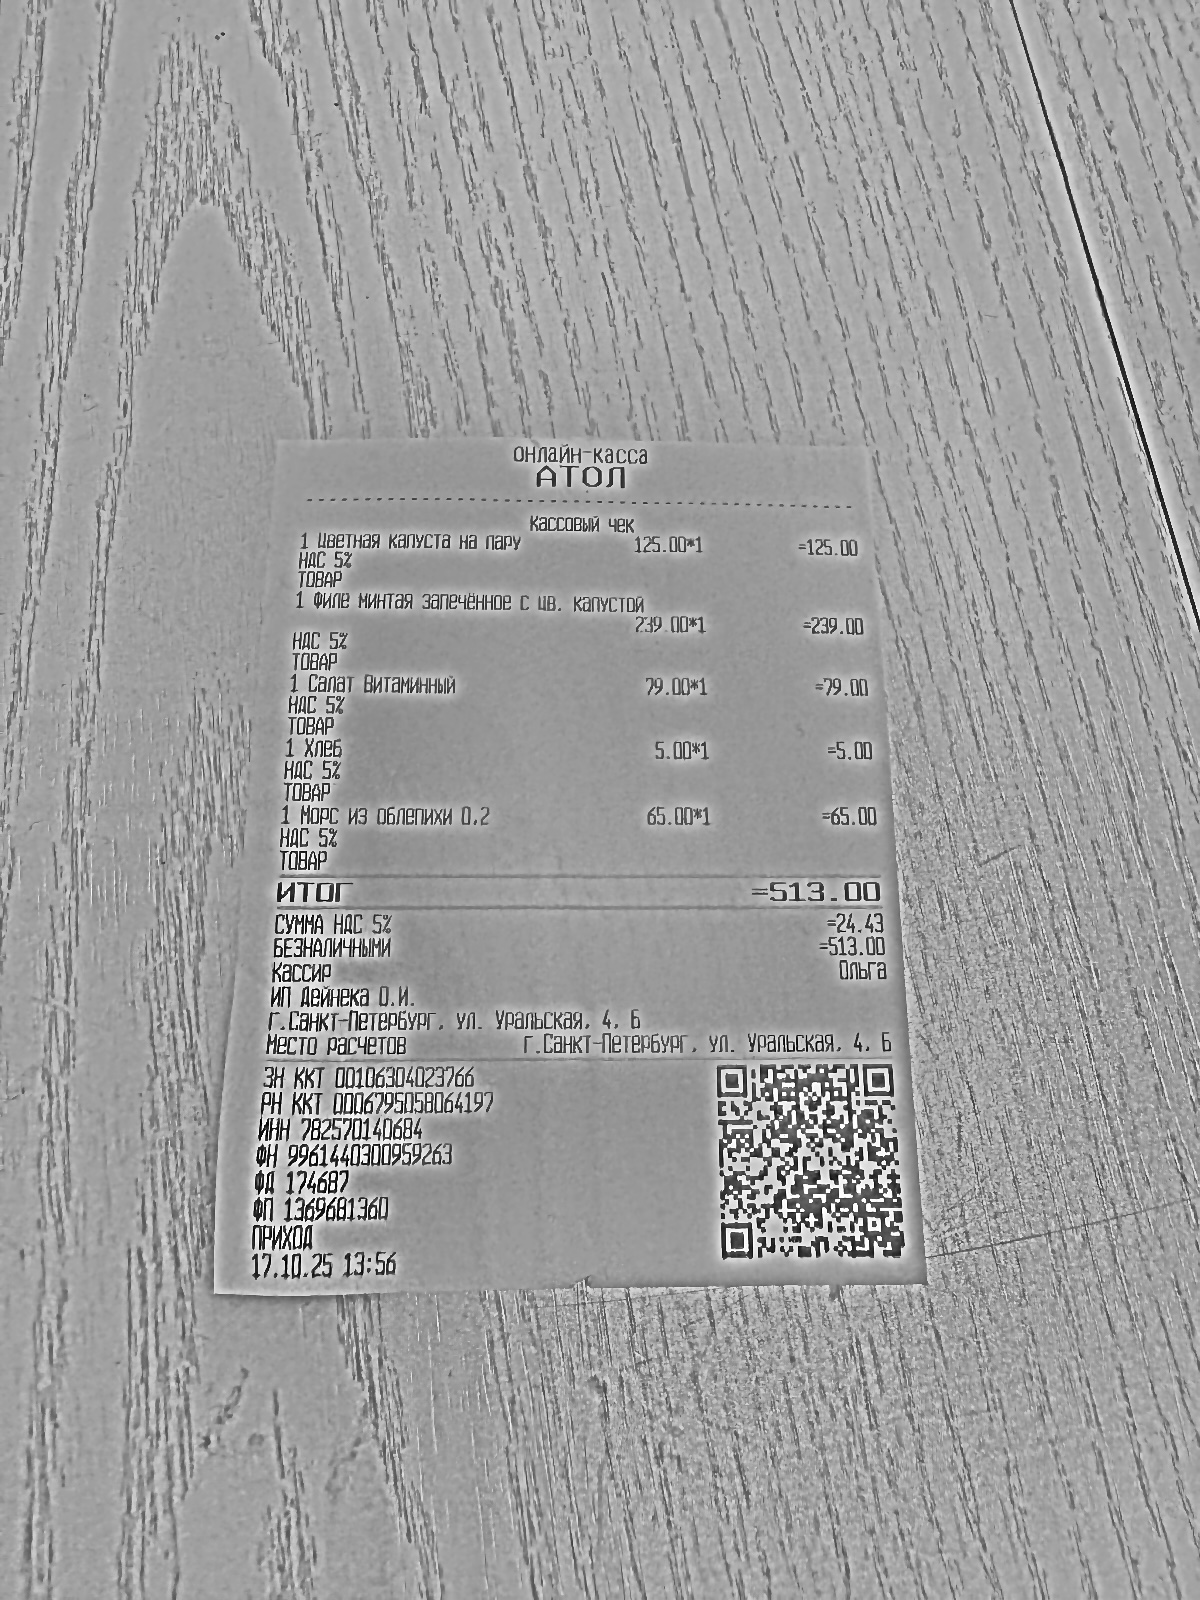
Продавец: ИП Дейнека О.И.
ИНН: 782570140684
Дата: 17.10.25
Товары: 1 Цветная капуста на пару; 1 Филе минтая запеченное с цв. капустой; 1 Салат Витаминный; 1 Хлеб; 1 Морс из облепихи 0,2
Количество: 1; 1; 1; 1; 1
Цена: 125.00; 239.00; 79.00; 5.00; 65.00
Сумма: 125.00; 239.00; 79.00; 5.00; 65.00
Итого: 513.00